Question: Explain the disease:
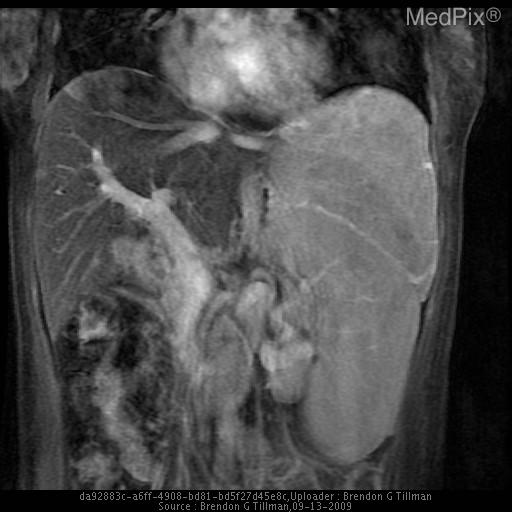
Answer: The disease is discussed as: Hepatic adenoma is a rare benign liver tumor that occurs in patients that take oral contraceptives, anabolic steroids or have glycogen storage disease.  These tumors are usually 5-10 cm in size, have a capsule and are made up of benign hepatocytes.

On CT, hepatic adenomas usually are well defined and hypoattenuating.  They demonstrate early enhancement.  On MRI, hepatic adenomas can be hyperintense, hypointense or isointense on T1.  On T2 they are isointense to hyperintense.  Early arterial enhancement is seen with the lesion appearing isointense on delayed images.

Differential diagnosis includes focal nodular hyperplasia, fibrolamellar hepatocellular carcinoma and hypervascular metastatic disease. Focal nodular hyperplasia is typically isointense on T1 and T2 images.  There is also early enhacment seen.  However, a central scar is usually seen in FNH and not in hepatic adenomas.  Fibrolamellar HCC is usually large, heterogeneous, and contains calcificaltions.  Lymphadenopathy is seen in majority of patients.  In metastatic disease, there are usually multiple lesions that are T1 hypointense, T2 markedly hyperintense.  Fat and hemorrhage is common in adenomas but rare in metastases.

Treatment of hepatic adenomas is controversial.  It usually involves cesation of oral contraceptives.  Some literature advocates removal of the lesion due to risk of hemorrhage and malignant transformation.